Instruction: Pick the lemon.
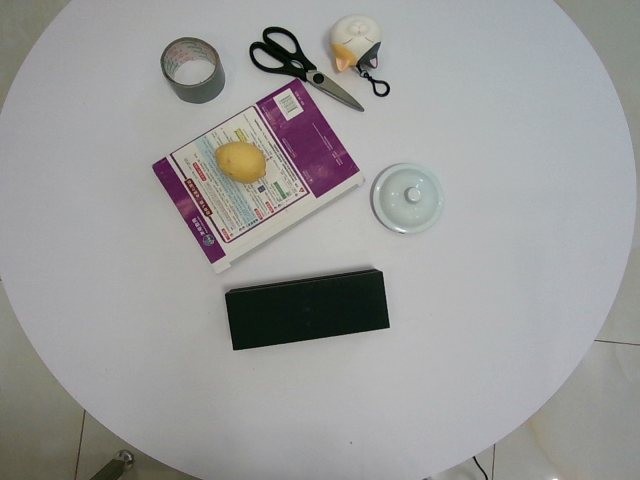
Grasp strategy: vertical